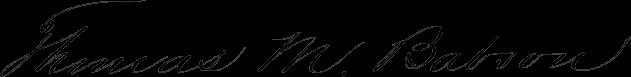
Signature of: thomas mccrate babson